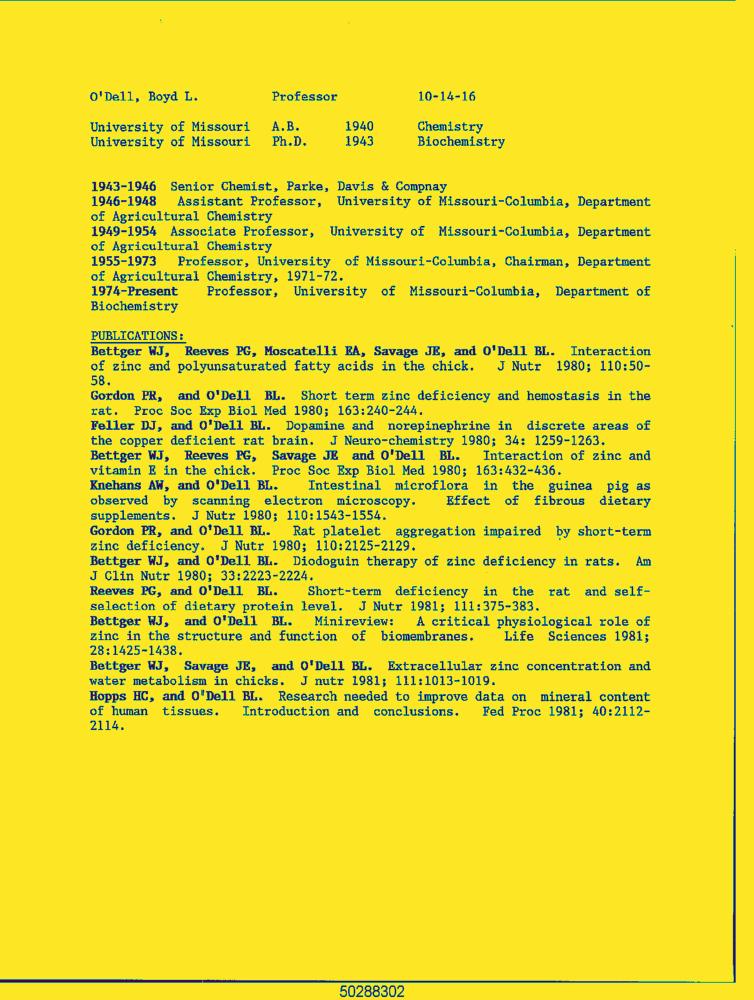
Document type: Resume-Doc